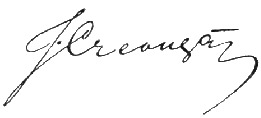
Signature of: ion creangă